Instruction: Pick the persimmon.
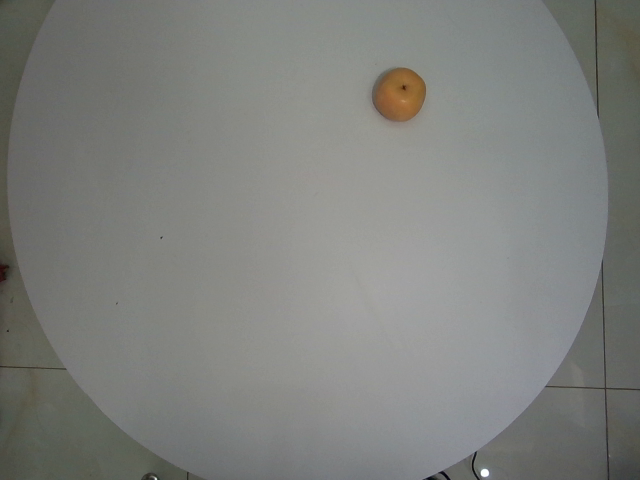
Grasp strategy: vertical